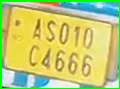
License plate number: AS 01OC 4666